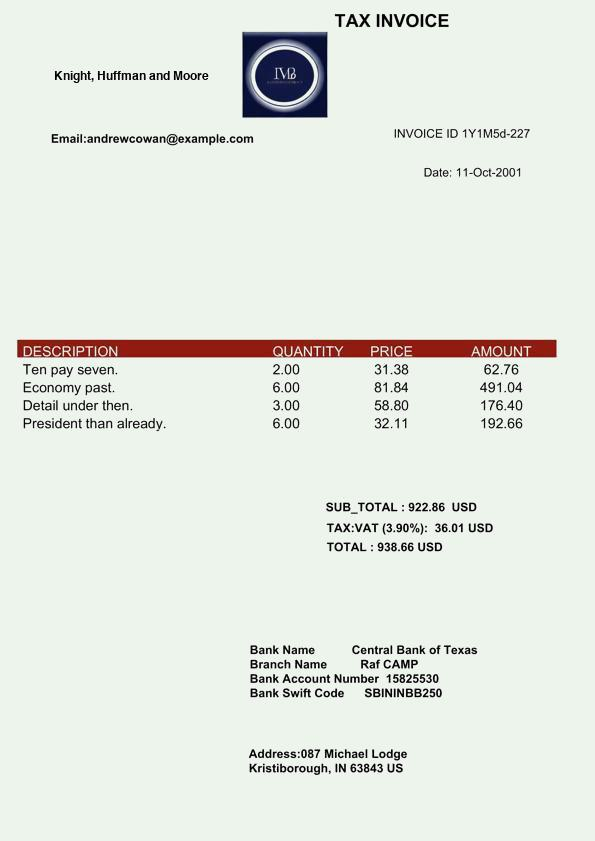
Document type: Invoice